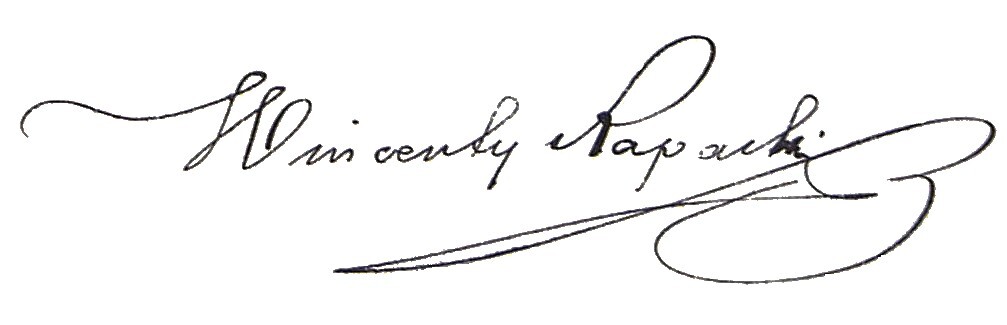
Signature of: wincenty rapacki